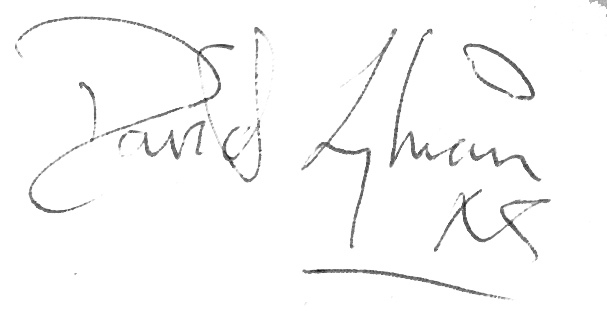
Signature of: david sylvian